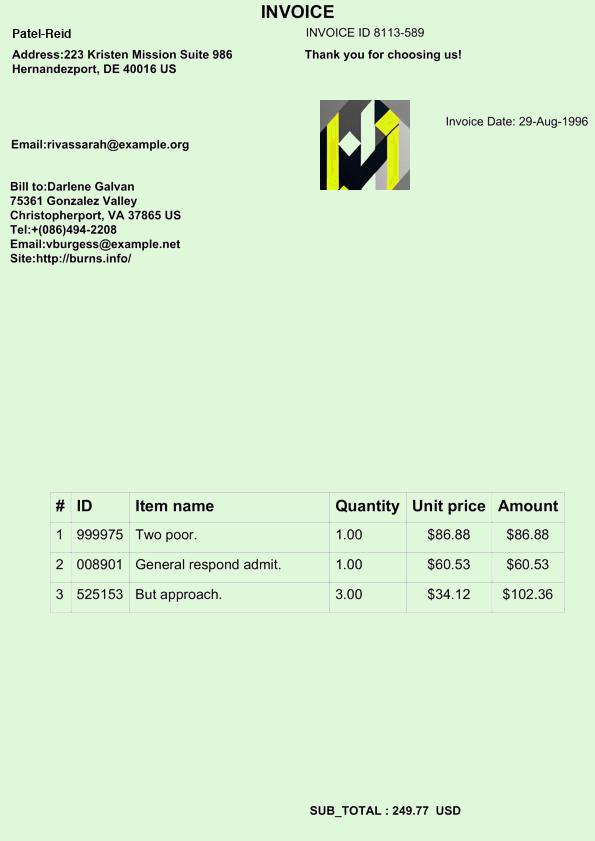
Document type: Invoice